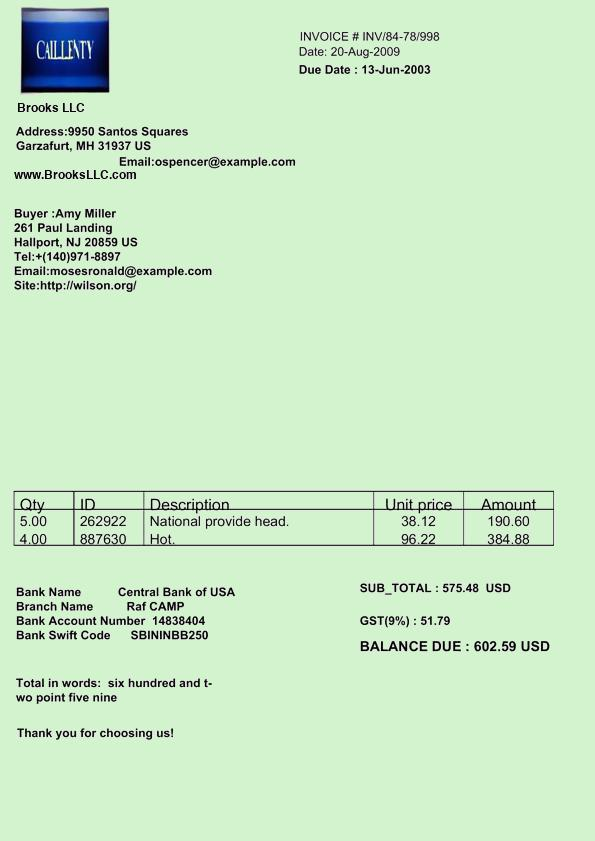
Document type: Invoice